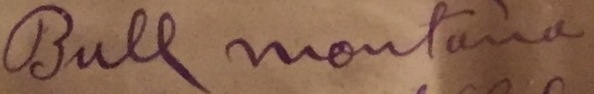
Signature of: bull montana